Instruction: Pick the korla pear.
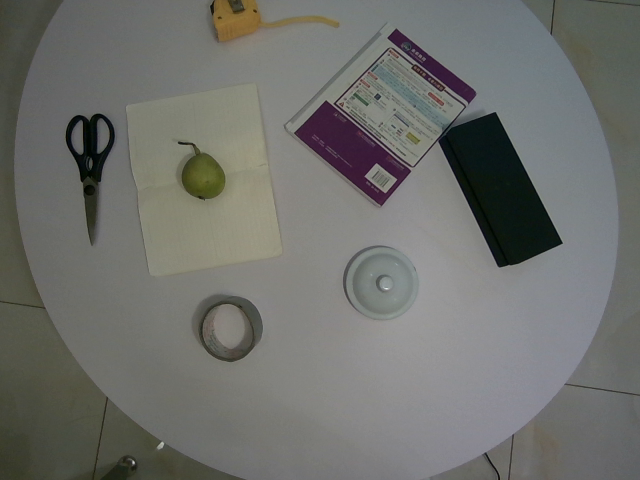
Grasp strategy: vertical